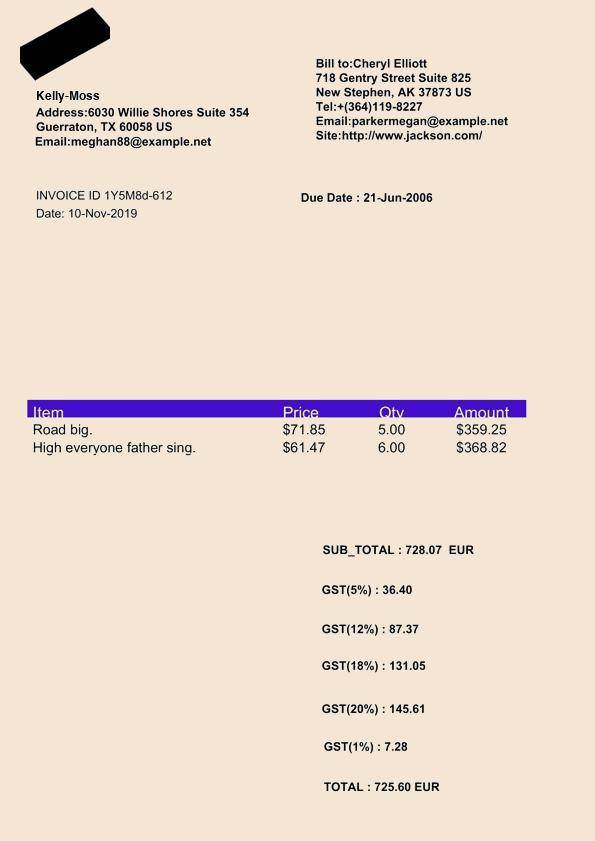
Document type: Invoice